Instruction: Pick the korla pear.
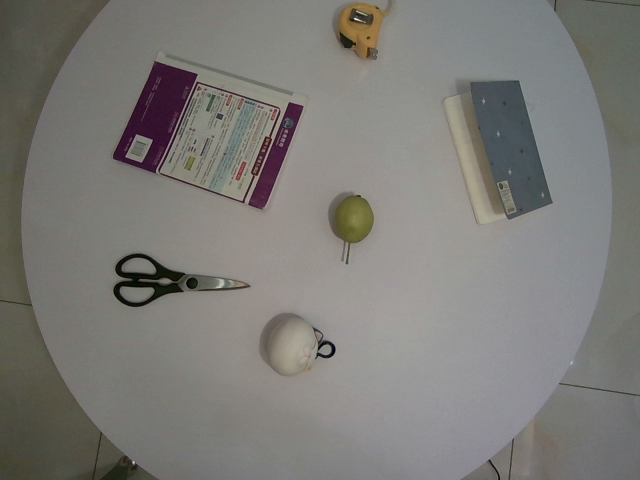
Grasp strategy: vertical